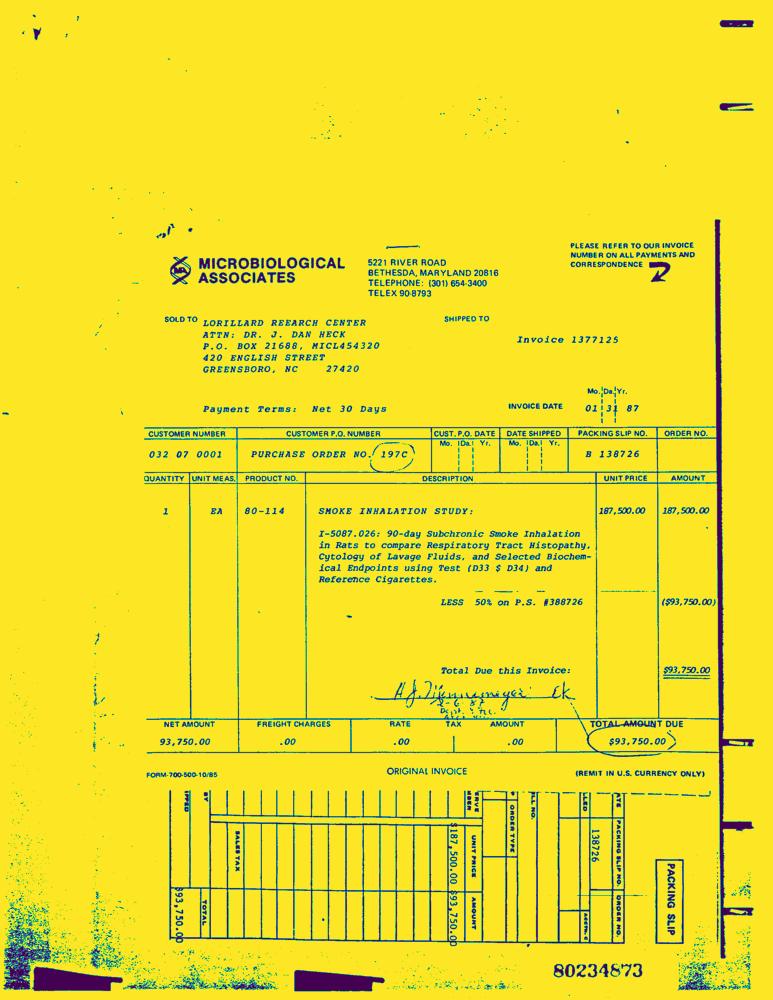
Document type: Invoice-Doc